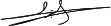
Signature of: ekrem i mamoğlu